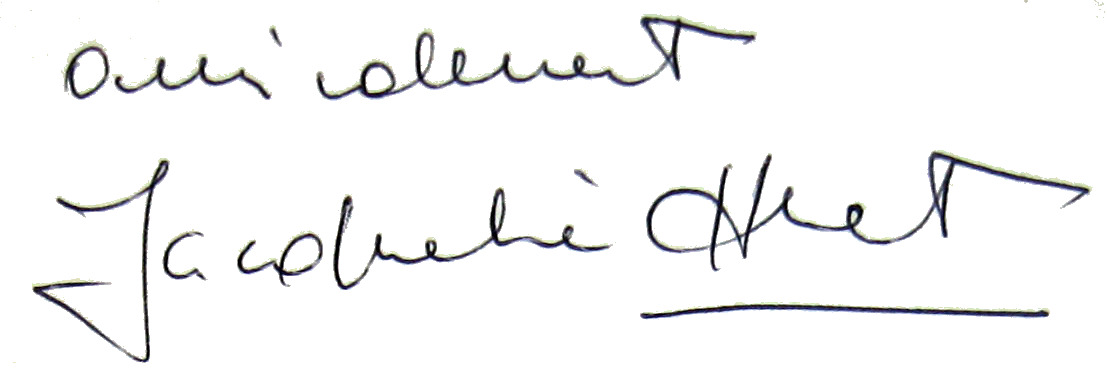
Signature of: jacqueline huet